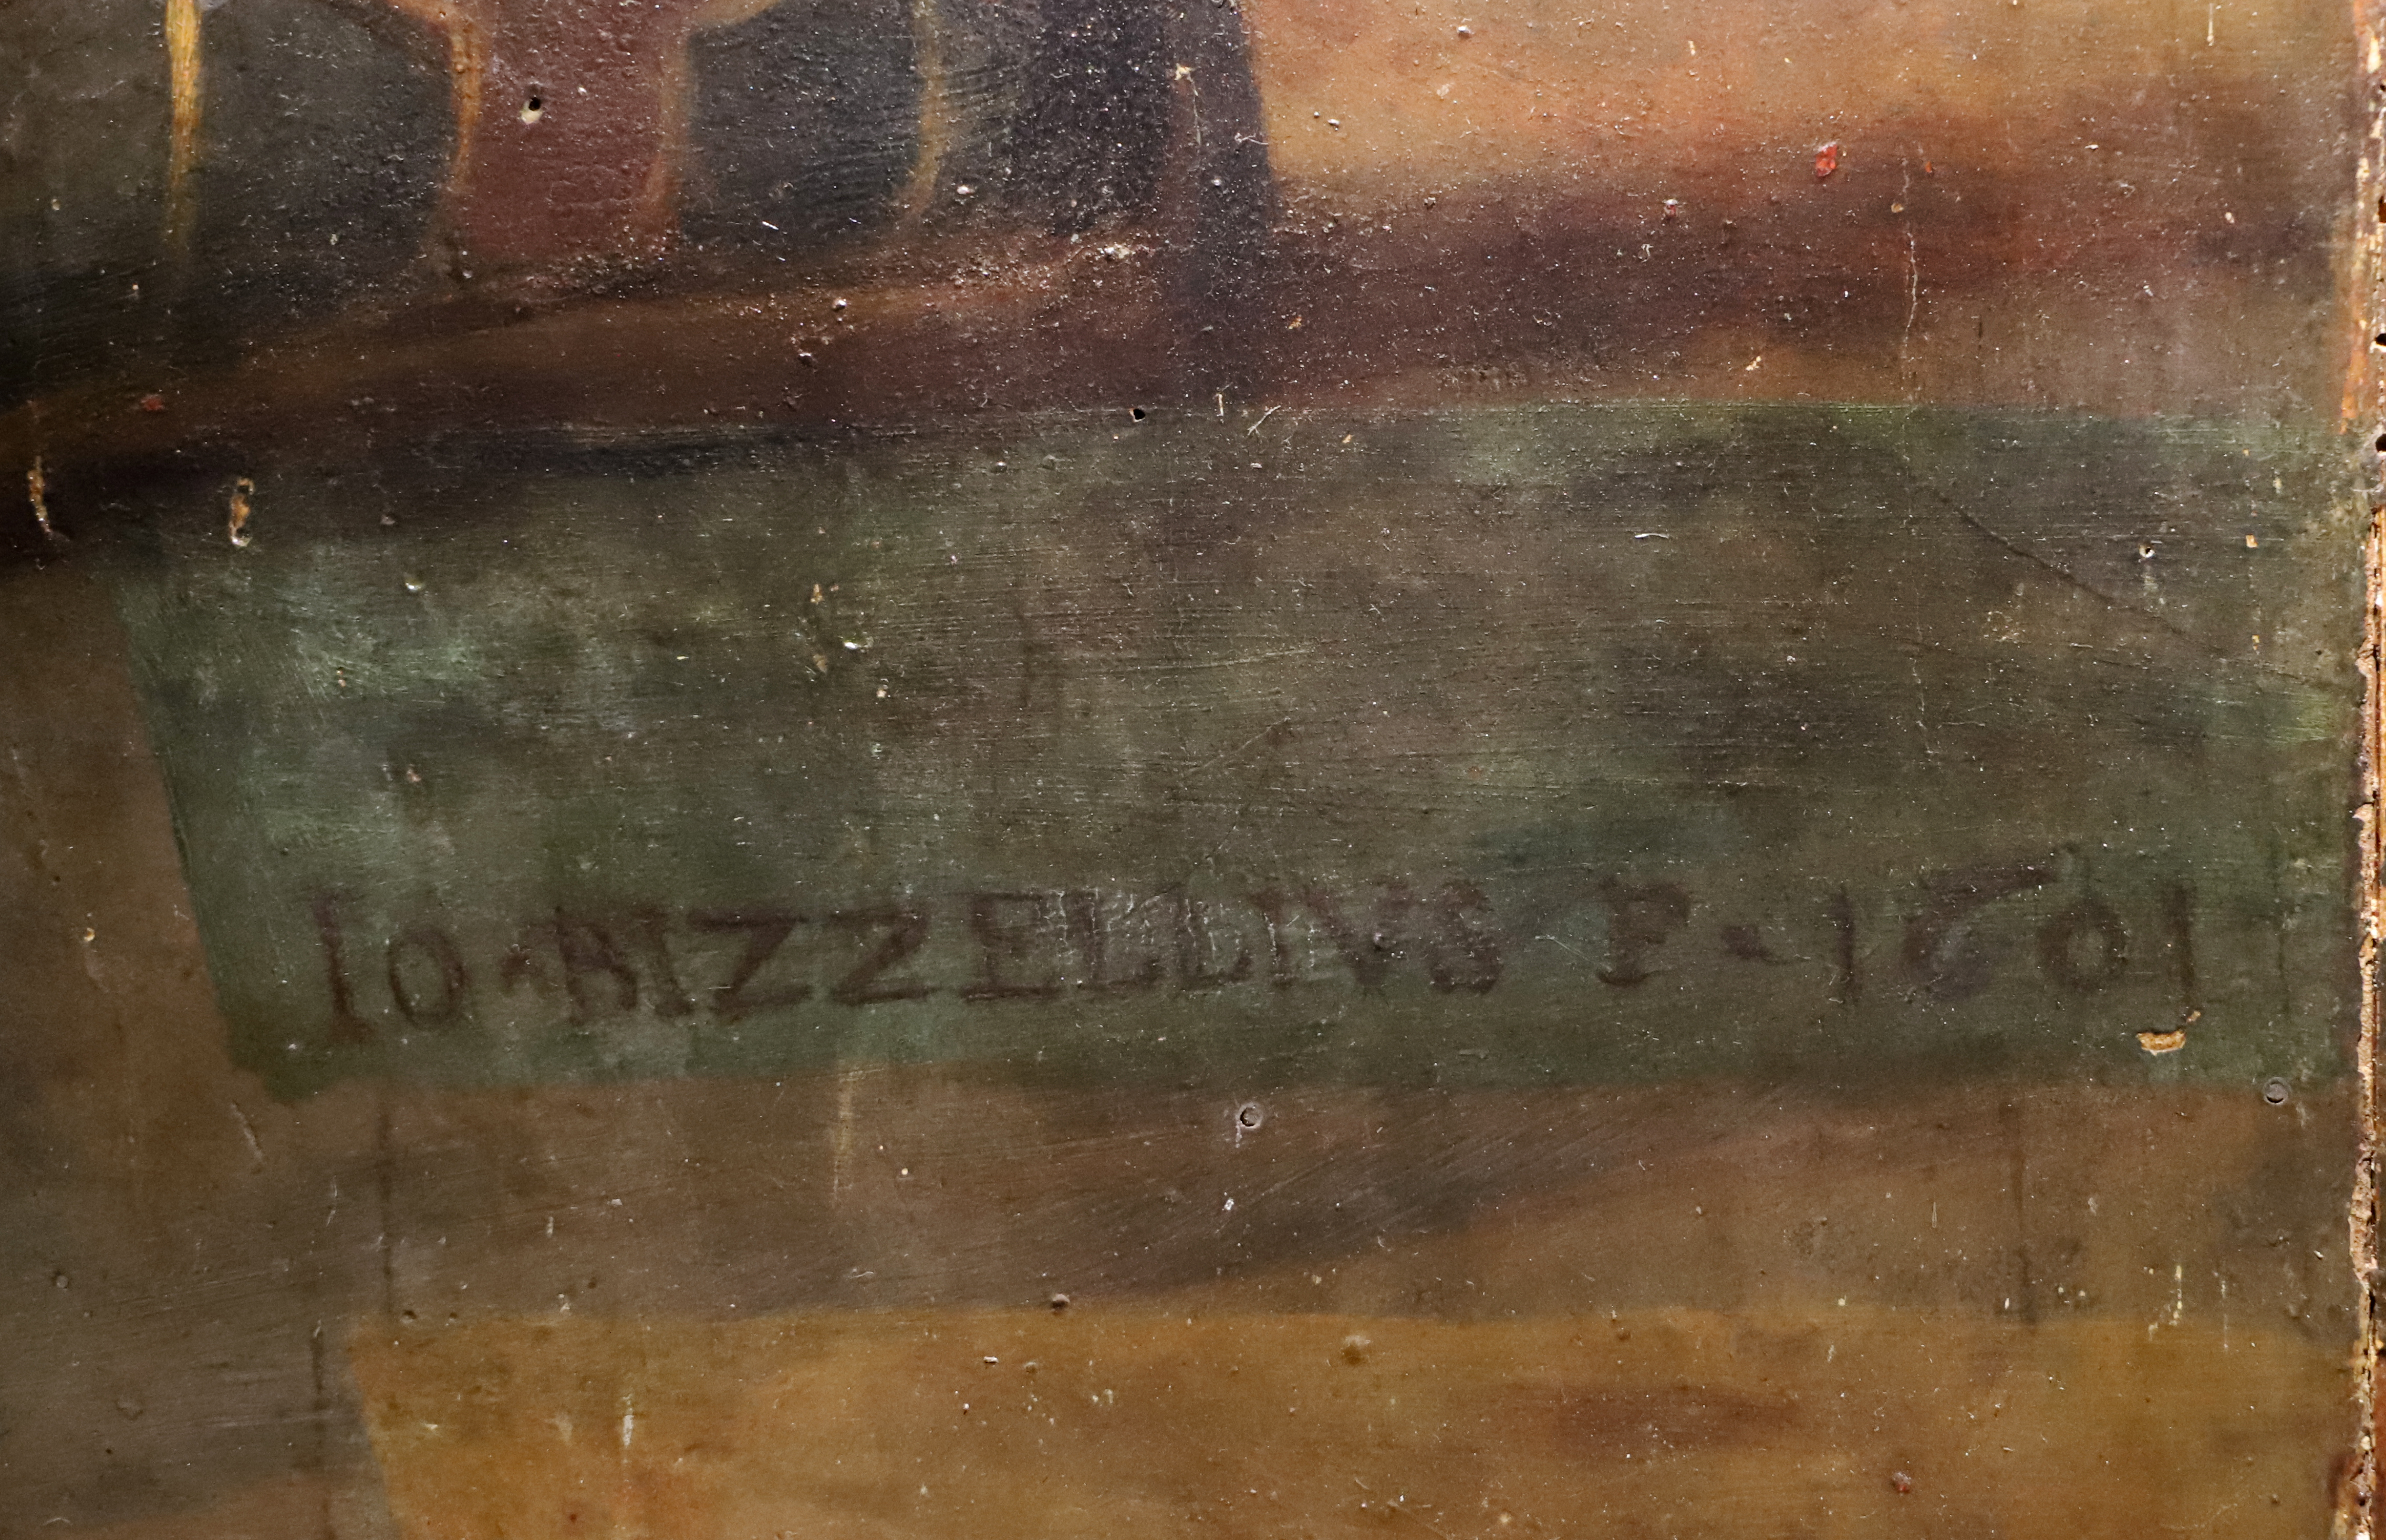
Signature of: giovanni bizzelli